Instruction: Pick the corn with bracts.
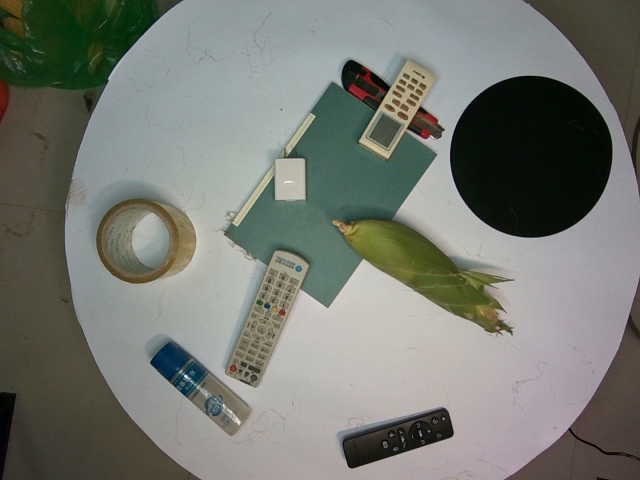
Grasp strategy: vertical